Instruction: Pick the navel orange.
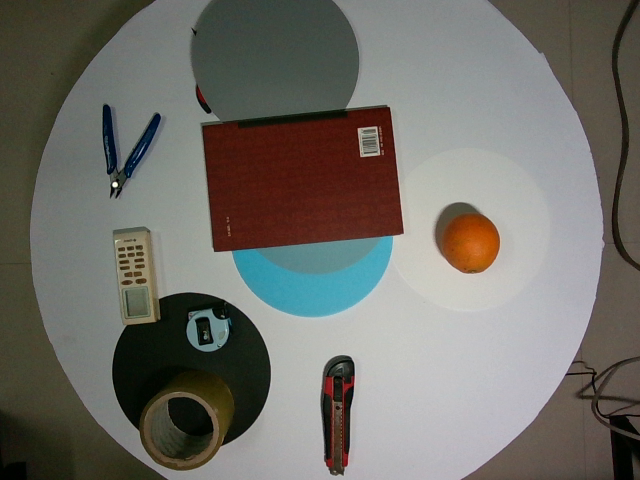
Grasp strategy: vertical